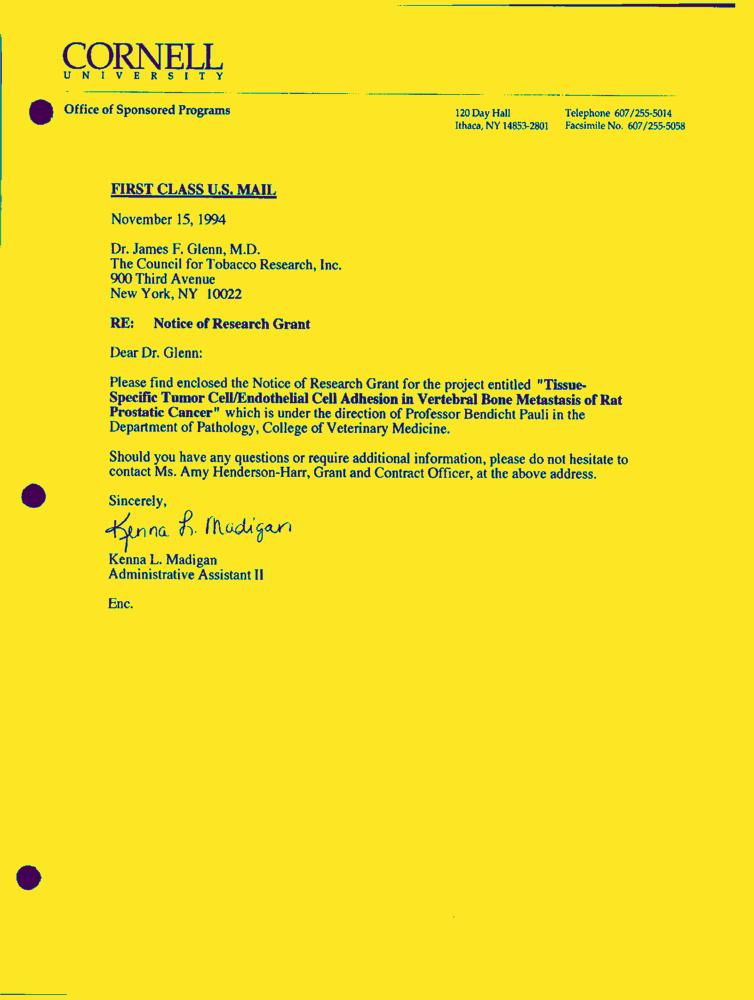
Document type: Letter-Doc